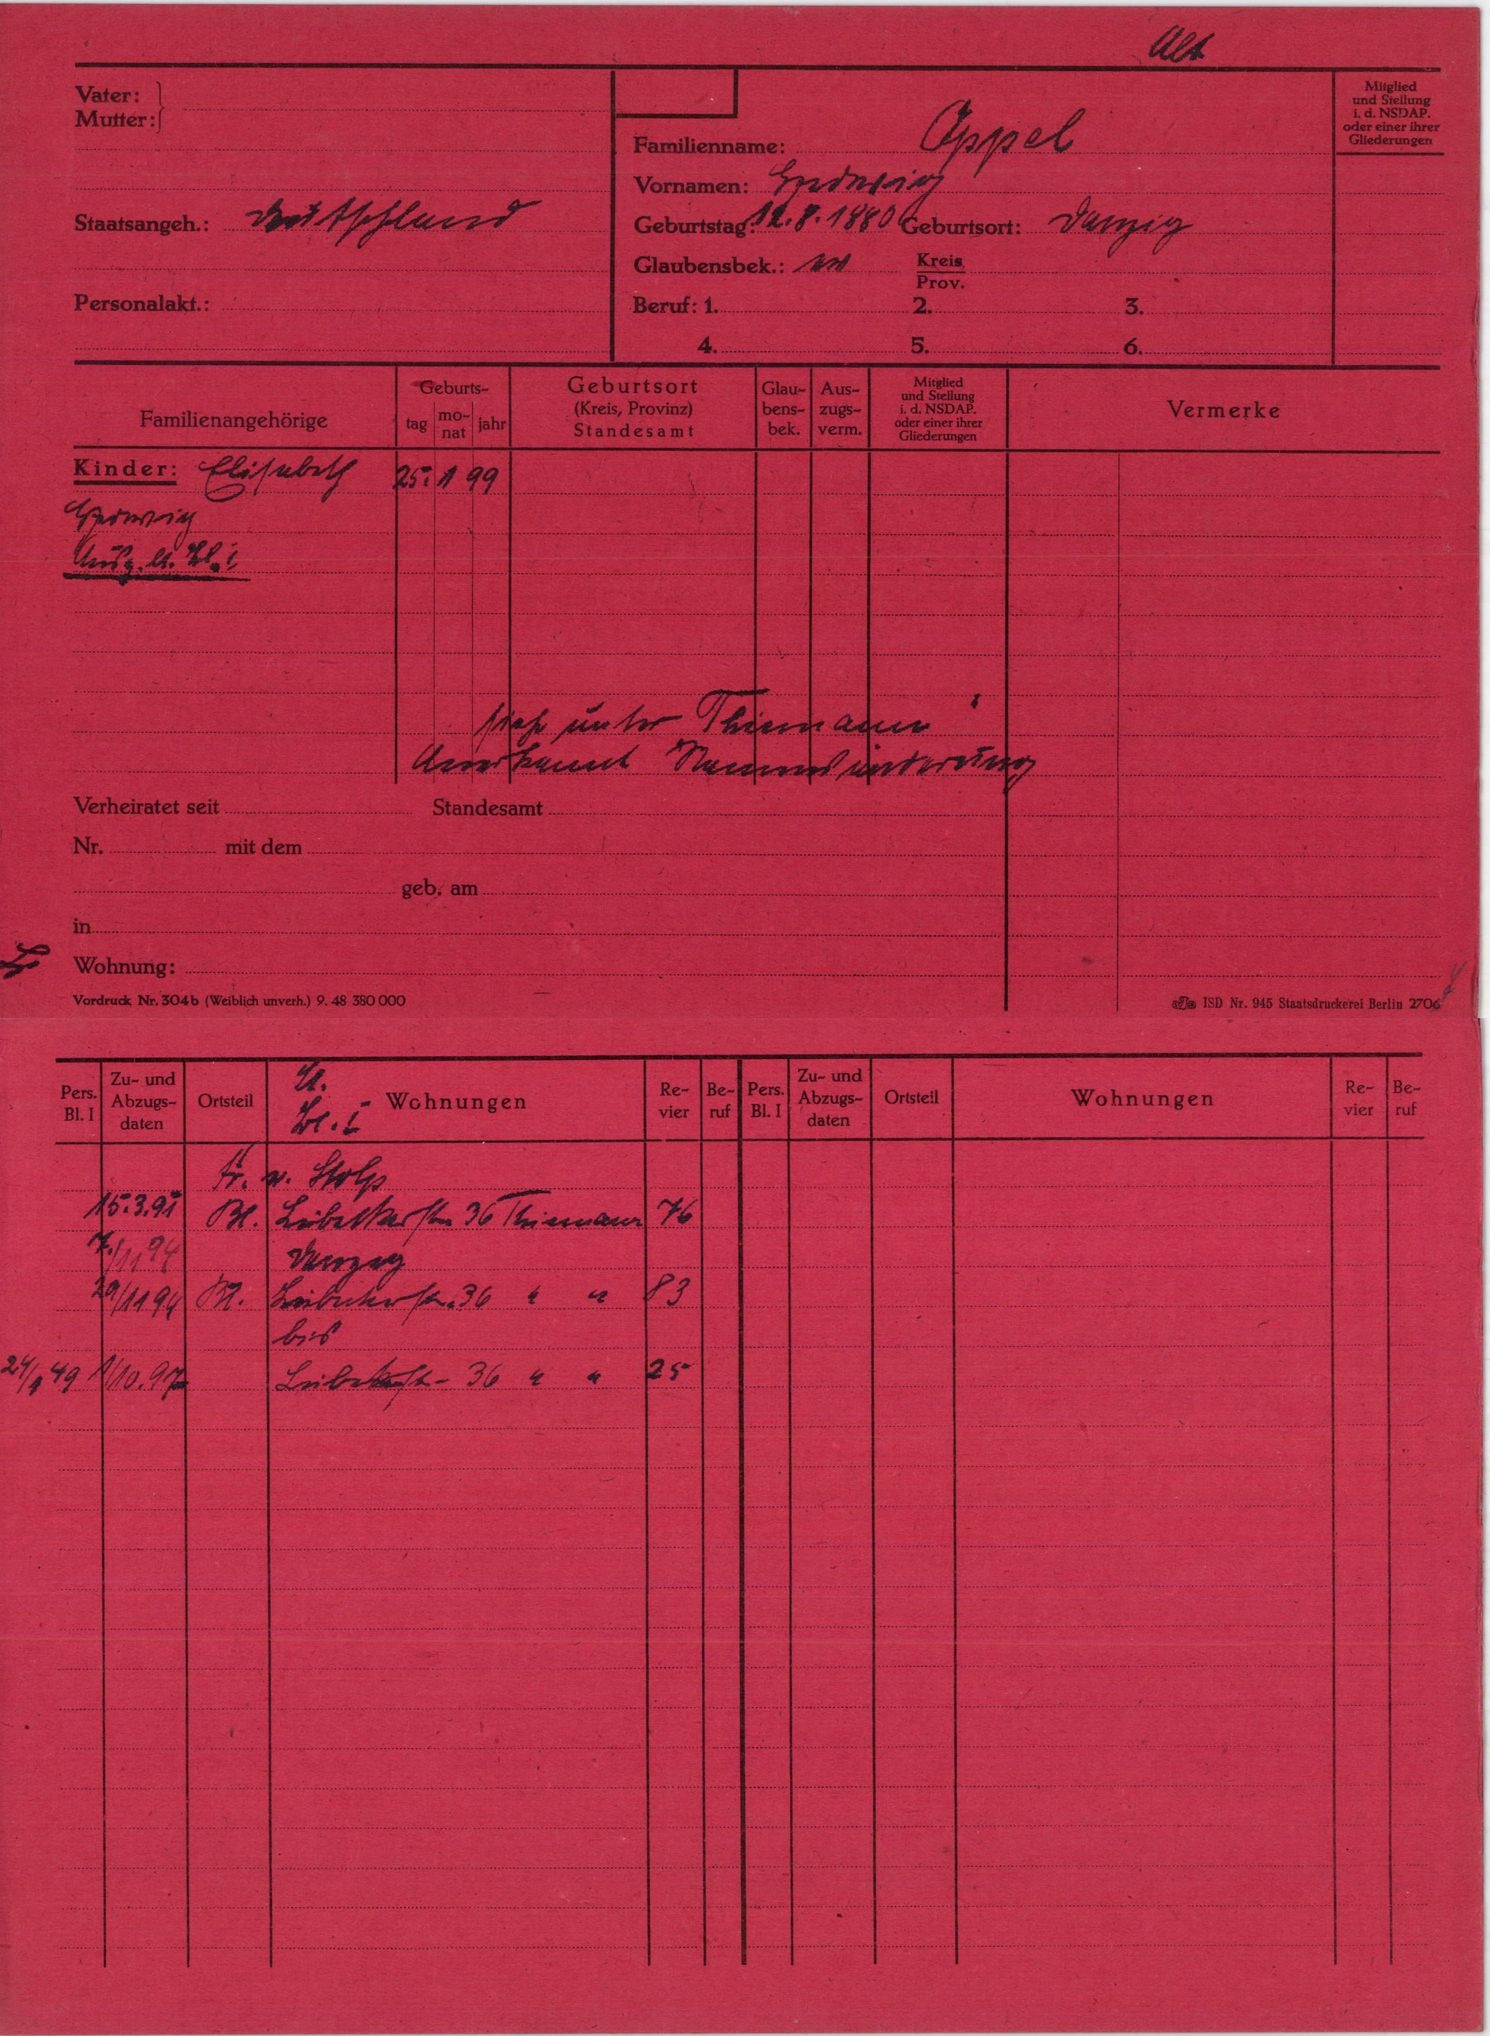
Appel